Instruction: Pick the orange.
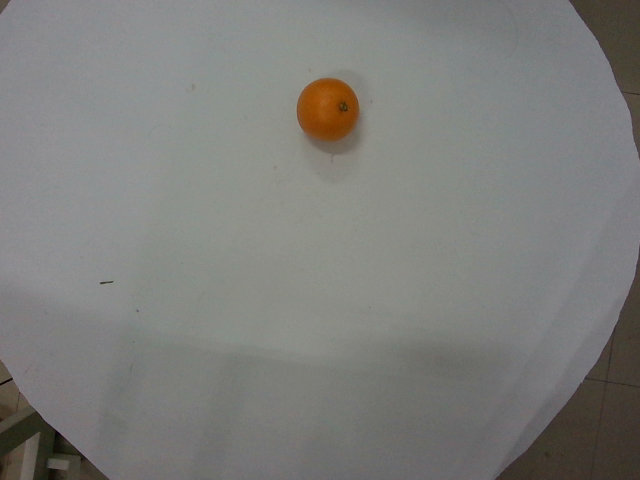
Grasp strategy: vertical